Question: Talk about the condition:
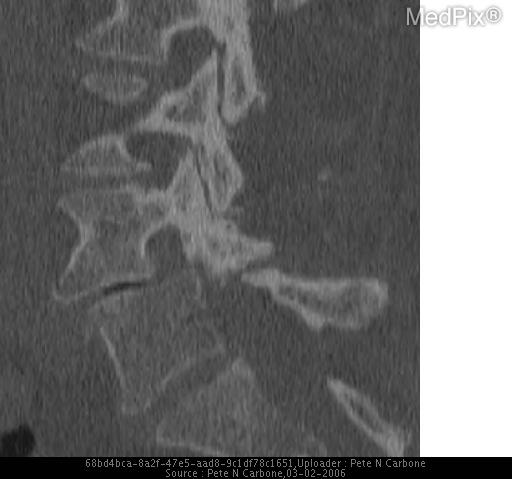
Answer: The disease is discussed as: The term spondylolisthesis originated in the 18th century.  In 1882, Franz Ludwig Neubebauer described spondylolisthesis in women who had died during labor due to difficulties resulting from narrow birth canals.  The word is of Greek origin, spondylo meaning spine and listhesis meaning slippage or slip.
Spondylolisthesis is defined as a displacement of a superior vertebra in relation to the inferior one.  The most common type of spondylolisthesis occurs due to fracture of the pars interarticularis, with L5/S1 being the most frequent level.  A grading system that is commonly used describes a grade 1 as displacement of 25% or less of the involved vertebra, grade 2 is displacement greater than 25% and up to 50%, grade 3 is displacement greater than 50% and up to 75% and grade 4 is greater than 75% displacement and up to 100% displacement.
Because spondylolisthesis typically occurs at levels below the spinal cord, the condition is rarely fatal.  However, besides low back pain, nerve root involvement is common, especially because of compression from the inferior articular process.  Other common presentations besides musculoskeletal pain and radiculopathy are related to degenerative disc disease and spinal stenosis when present.
As mentioned previously, there are different etiologies of spondylolisthesis.  The most common, occurring nearly 80% of the time, is type II, or spondylolytic spondylolisthesis (also known as isthmic).  This commonly follows spondylolysis, often as a result of athletic activity (common athletics include diving, gymnastics, and wrestling).  Type I is congenital, or dysplastic, and is a defect involving the facet joint that allows displacement.  Type III is due to degenerative changes and is common in older patients.  Type IV is traumatic and can be included in Type 2, but also includes trauma that causes displacement but that does not involve the pars interarticularis.  Lastly, type V is pathologic spondylolisthesis, such as displacement following a fracture due to a neoplasm.
Lateral radiographs are often excellent for diagnosing and grading sponylolisthesis, especially when the displacement is anterior/posterior.  Oblique views are also helpful to view the pars interarticularis, which is often described as a “Scotty dog” (the eye is the pedicle, the ear is the superior articular process, and a fracture of the par interarticularis is described as the collar and appears as a lucency).  CT imaging is often used to confirm the diagnosis as well as to better define bony defects, whether it be a fracture of the pars interarticularis, fractures elsewhere allowing displacement, or other bony anomalies.  MR imaging is used to image soft tissue, such as nerve root involvement, spinal stenosis, and disc disorders.
Spondylolisthesis is common; 5% of adults have a degree of displacement.  Spondylolysis involvement is twice as common in men compared to women, and etiologies such as dysplastic and degenerative are more common in women.  Eskimos have an incidence as high as 50% in adults for reasons unknown.
Treatments are typically performed by orthopedic surgeons or neurosurgeons when symptoms and disability are determined severe enough. Treatment includes fixation with hardware and fusion of the involved vertebra.  There are no interventional radiological treatments yet.